Question: Which state is mentioned in the document?
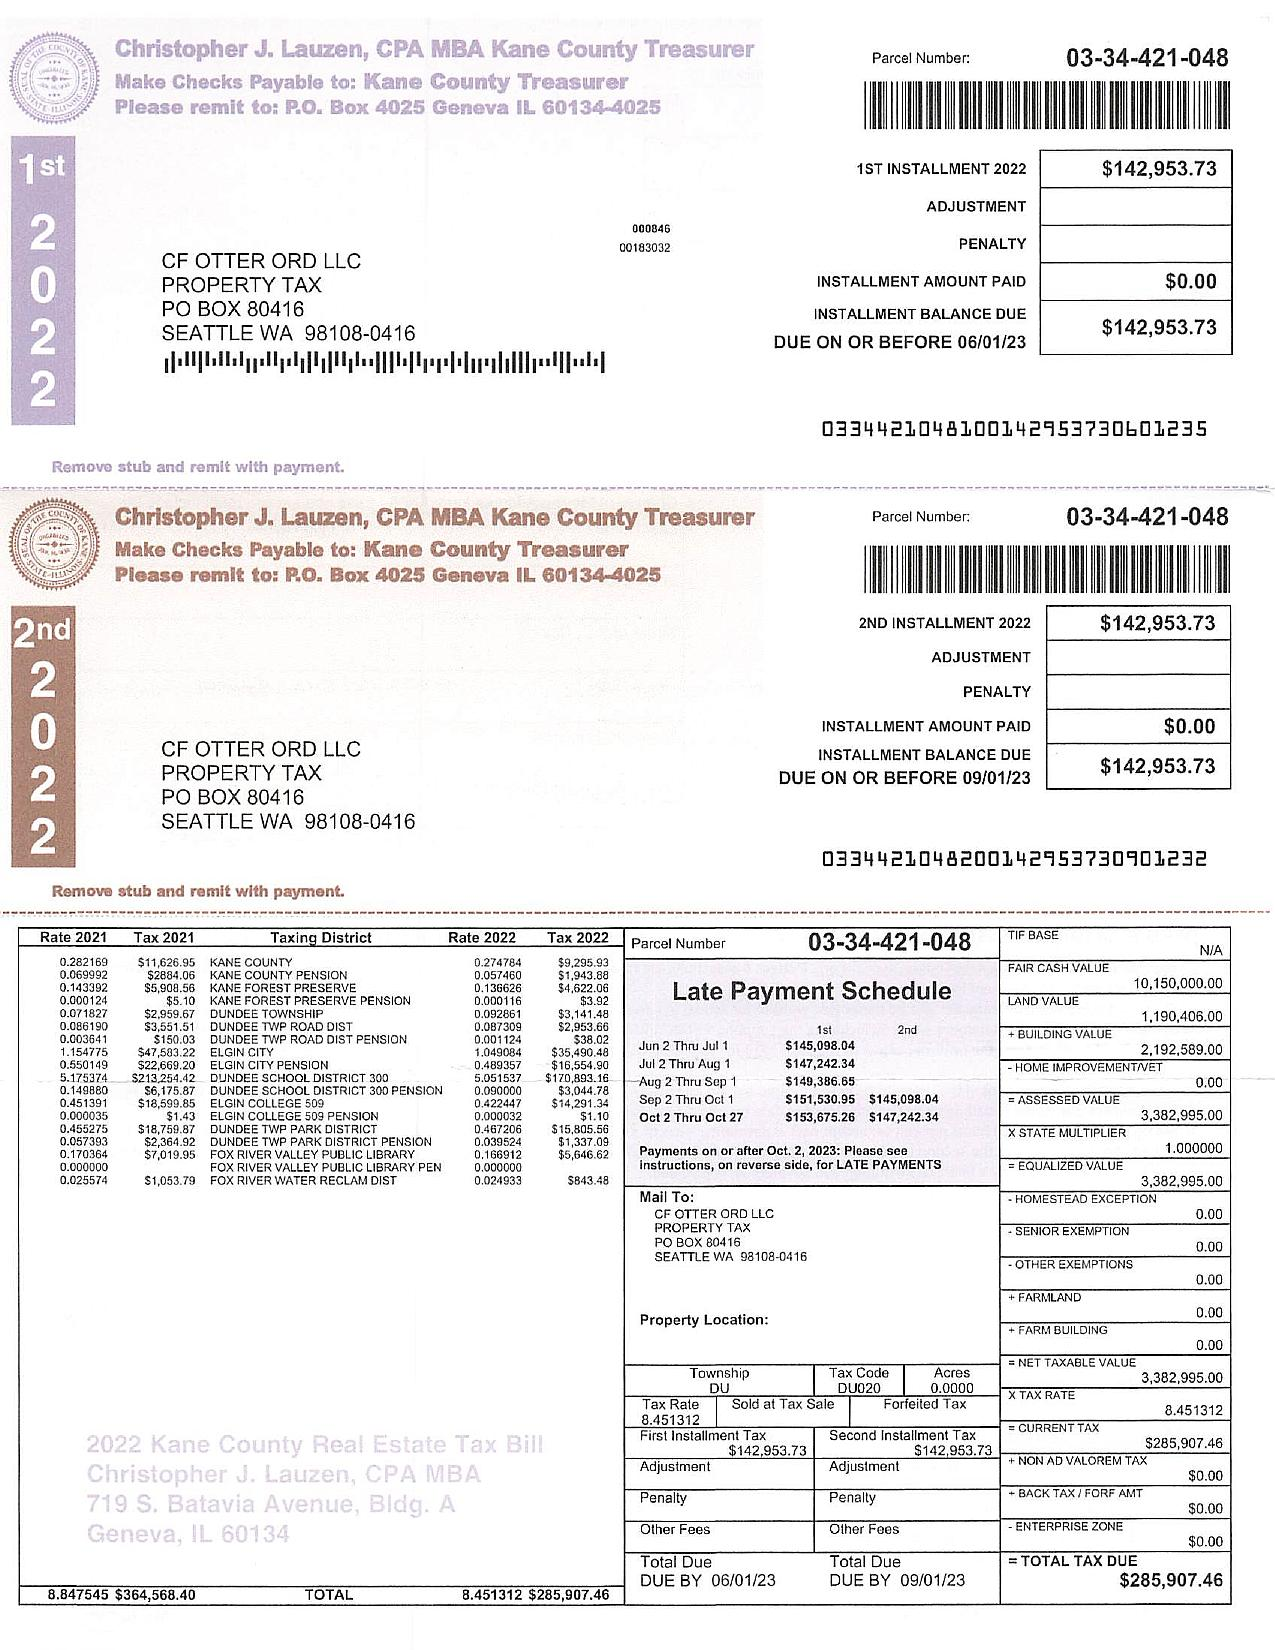
Answer: "IL"